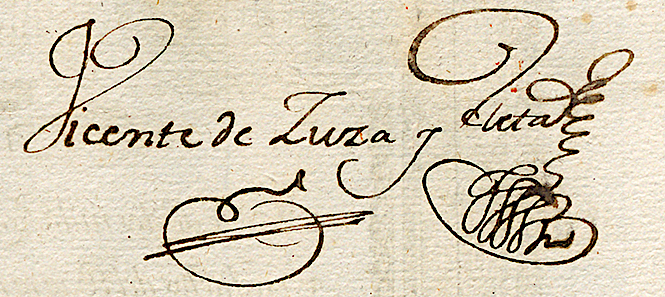
Signature of: vicente aoiz de zuza